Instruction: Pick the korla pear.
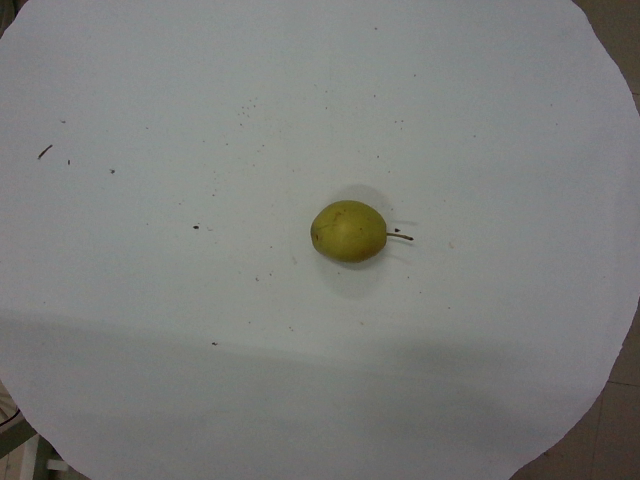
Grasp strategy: vertical